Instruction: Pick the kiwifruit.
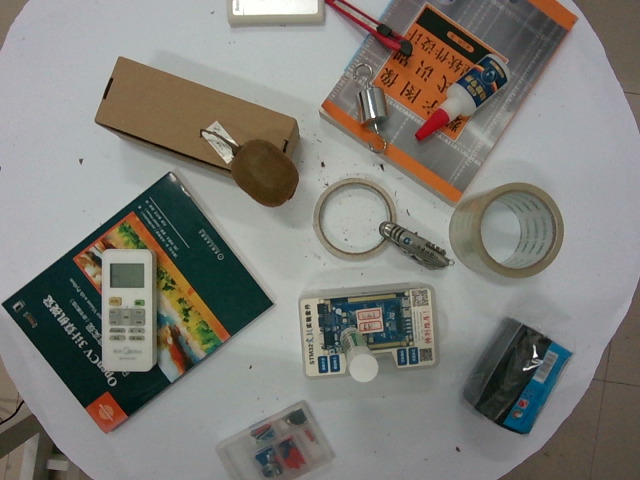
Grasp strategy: vertical